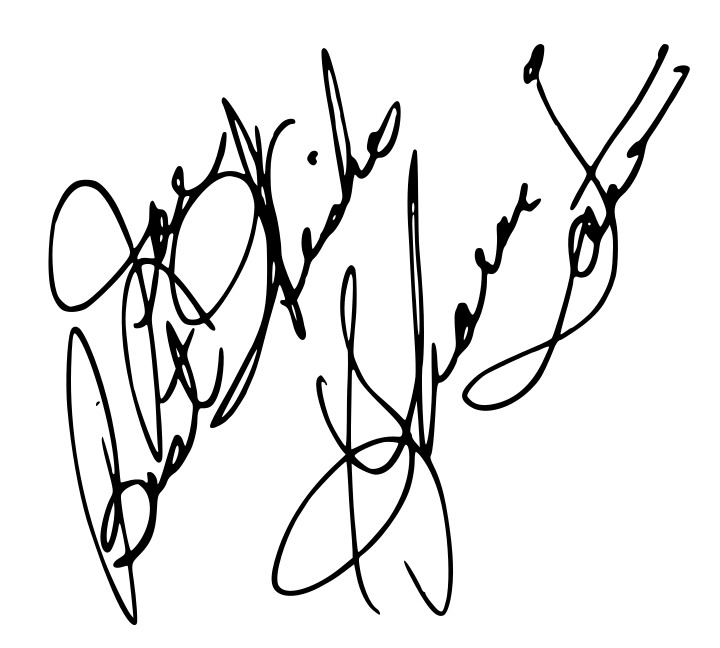
Signature of: sharon tate